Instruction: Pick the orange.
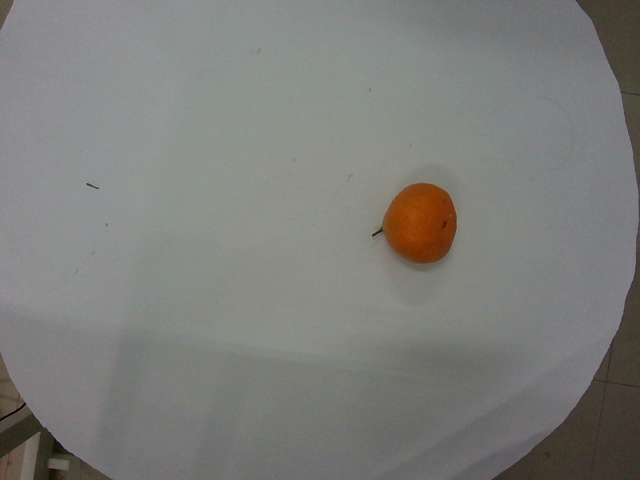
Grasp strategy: vertical